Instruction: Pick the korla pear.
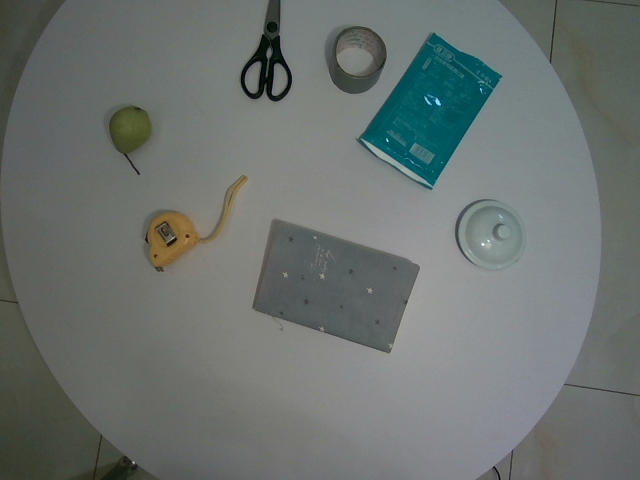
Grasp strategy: vertical